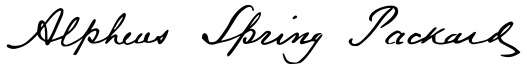
Signature of: alpheus spring packard